Question: What might the diagnosis be?
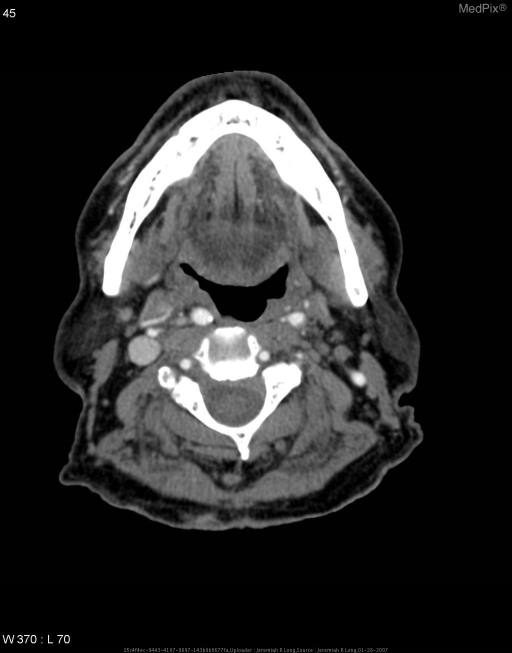
Answer: The possible diagnosis includes Medial deviation of the internal carotid artery (aka retropharyngeal internal carotid).